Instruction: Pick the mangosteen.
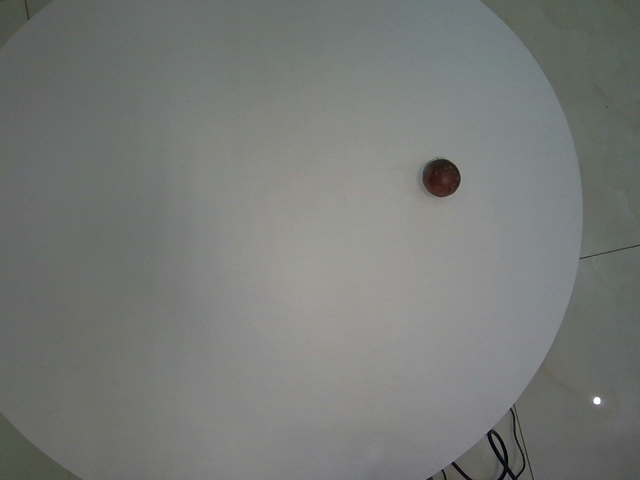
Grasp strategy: vertical